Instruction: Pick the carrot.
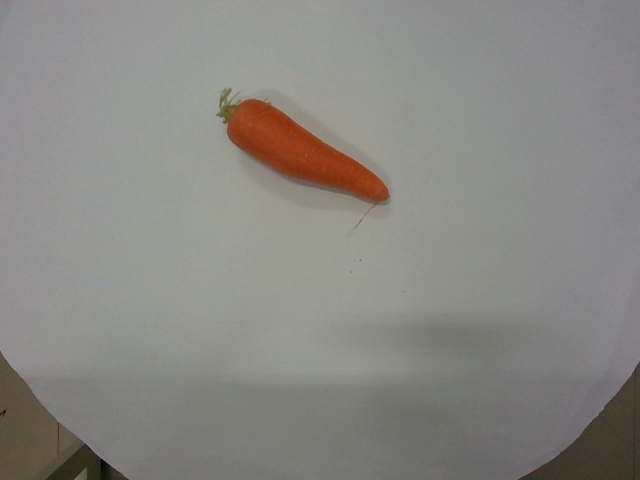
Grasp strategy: vertical